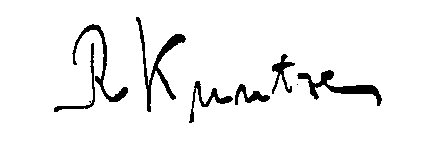
Signature of: roman kuntze